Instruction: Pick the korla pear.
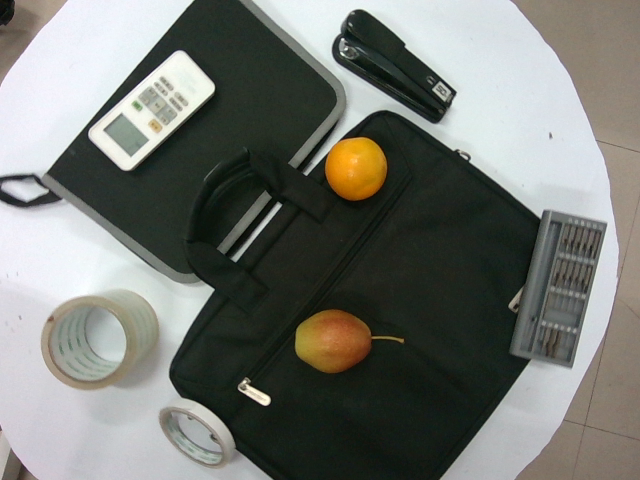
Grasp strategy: vertical